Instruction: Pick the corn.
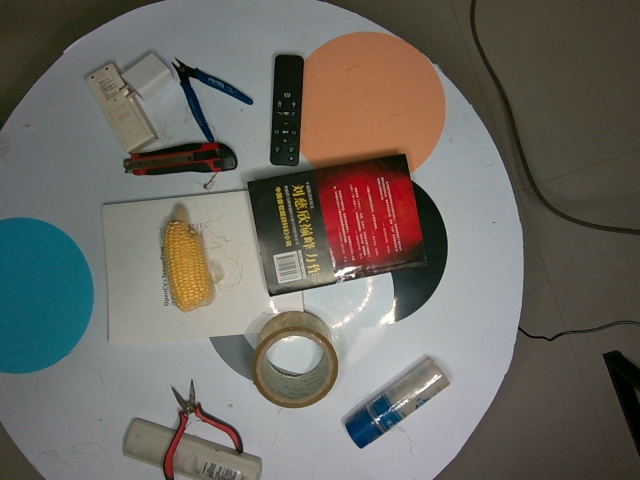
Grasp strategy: vertical